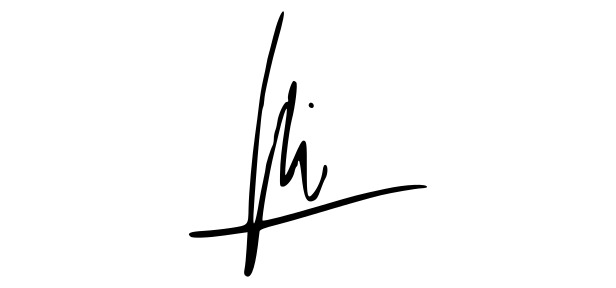
Signature of: q3412142